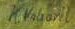
Signature of: karel vobořil